Question: Which state is mentioned in the document?
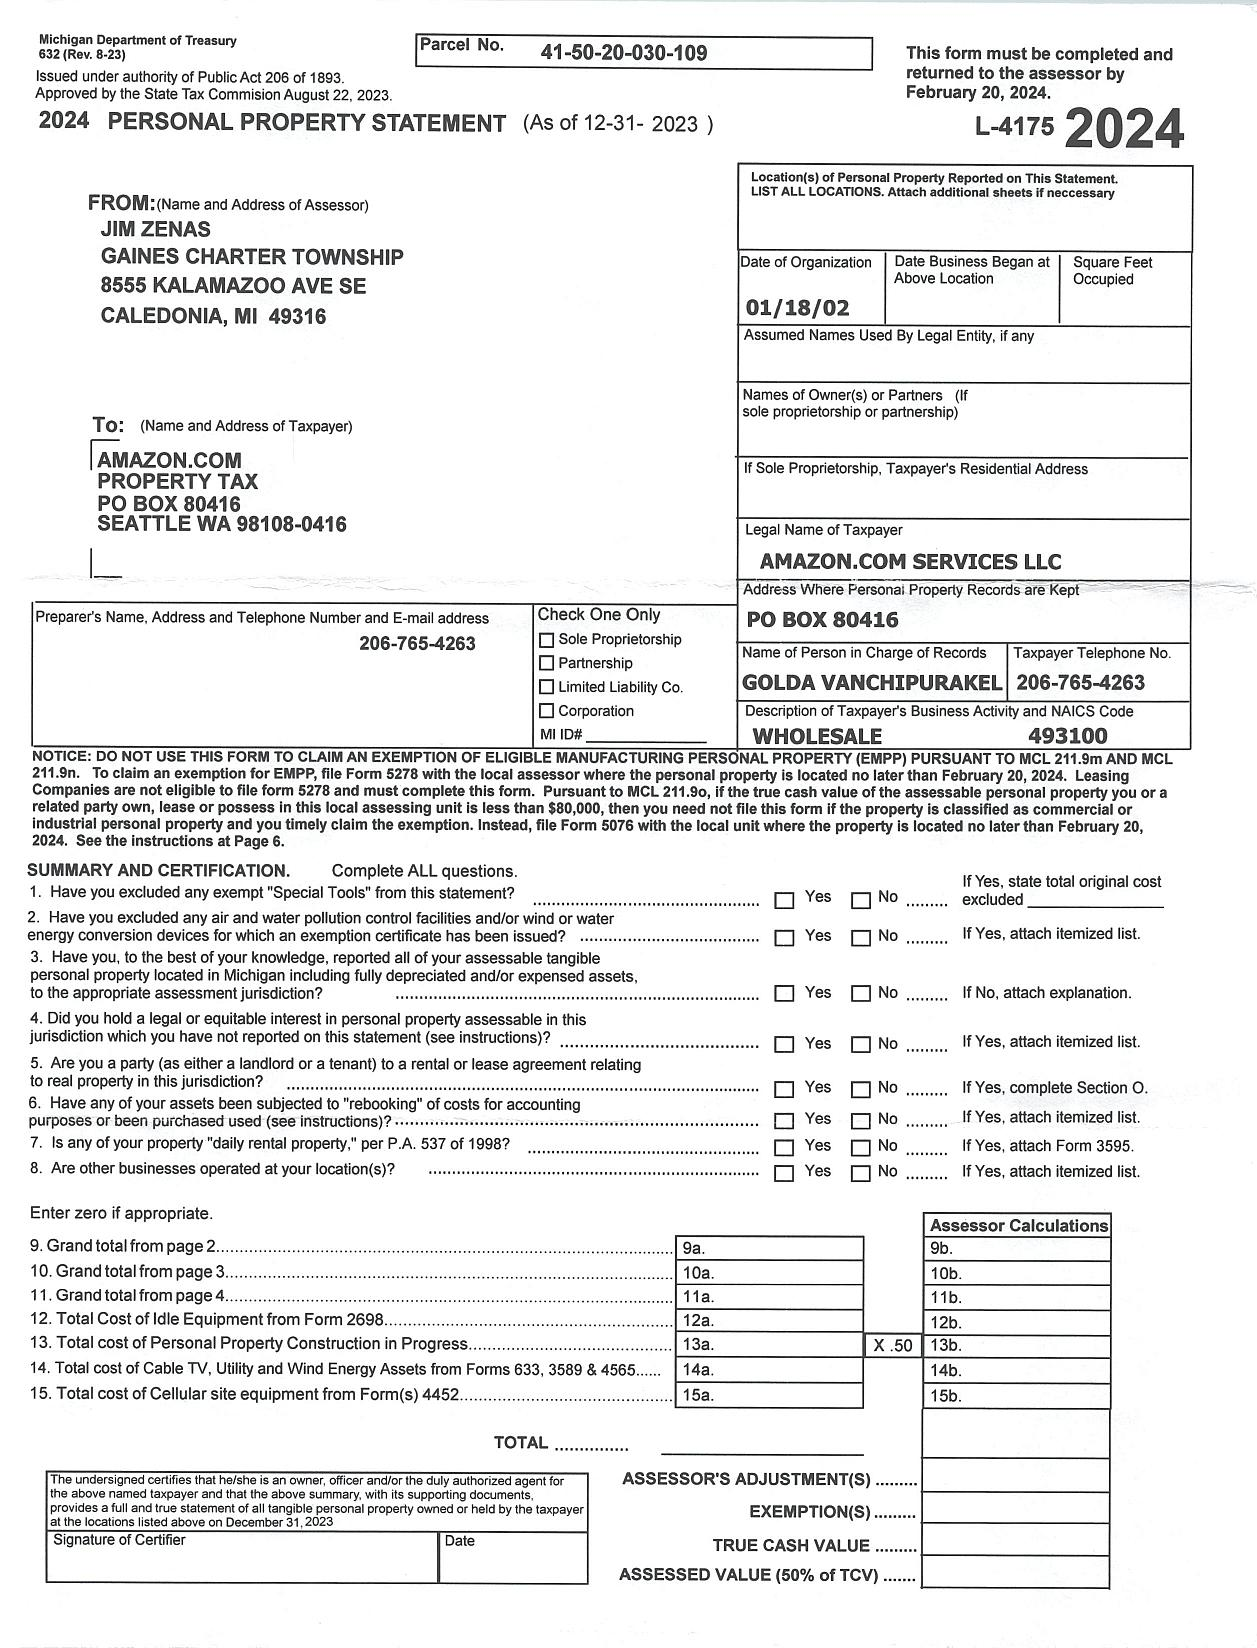
Answer: "MI"